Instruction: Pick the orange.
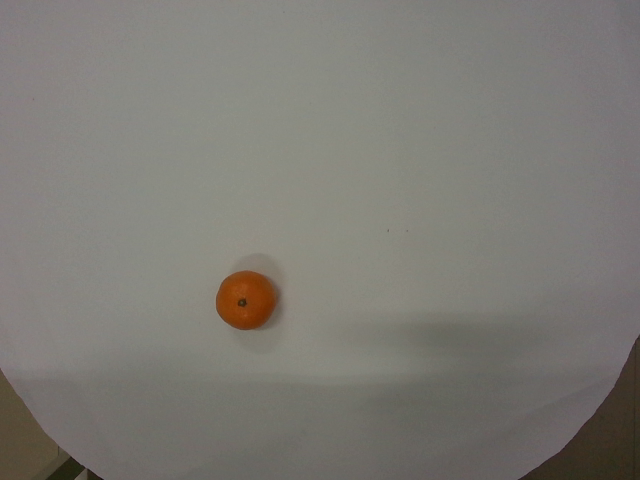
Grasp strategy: vertical